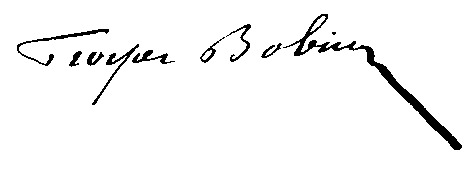
Signature of: prosper bobin